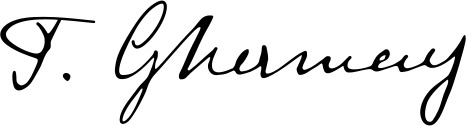
Signature of: themistokli gërmenji